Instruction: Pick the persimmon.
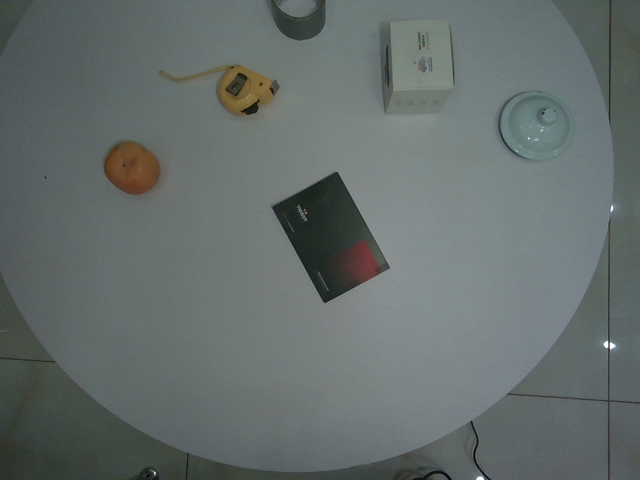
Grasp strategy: vertical